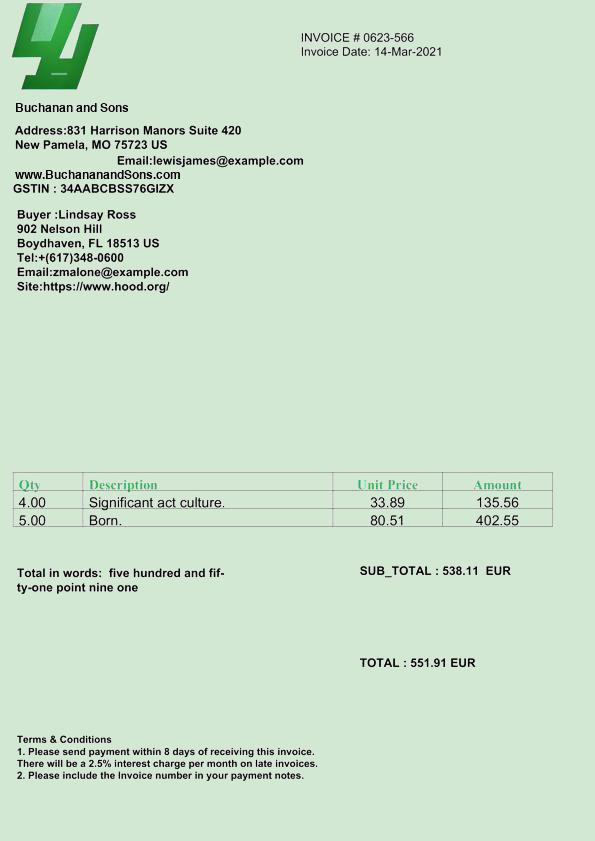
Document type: Invoice